Question: What appears to be the issue?
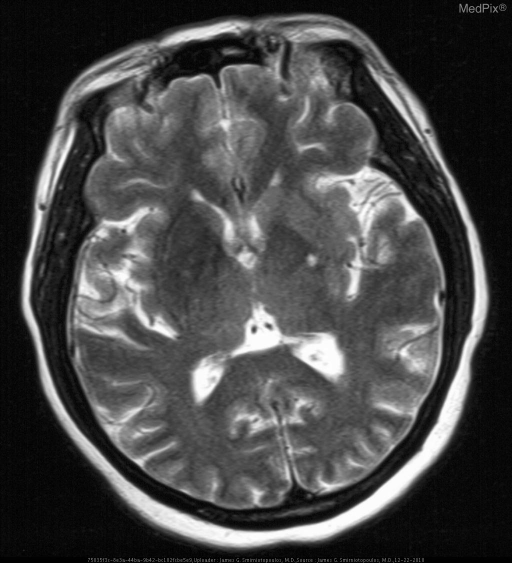
Answer: The findings suggest » CT (acute)
•  abnormal hyper-attenuation in the right basal ganglia
   (putamen and caudate head)
•  old left basal ganglia lacunar infarct
•  bilateral cerebellar wedge lesions

» MRI (subacute - 3 days)
•  T1W hyperintensity in the same region as hyper-attenuation on CT
   (putamen and caudate head)
•  T2W hypointensity in basal ganglia - putamen and caudate head. Slightly decreased signal intensity in the right basal ganglia. This is most apparent when comparing the putamena on both sides. Old lacunar infarct in the left basal ganglia.. The patient might have a history of This previously healthy 50 y.o. woman presents with the acute onset of left sided hemichorea..